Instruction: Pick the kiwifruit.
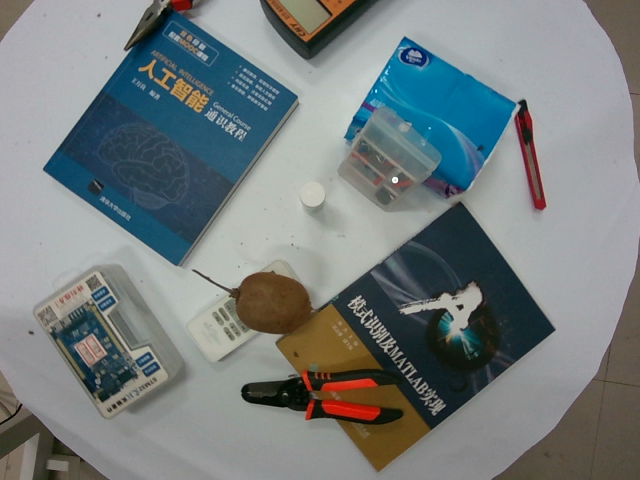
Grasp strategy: vertical